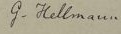
Signature of: gustav hellmann